Question: Describe the condition in detail:
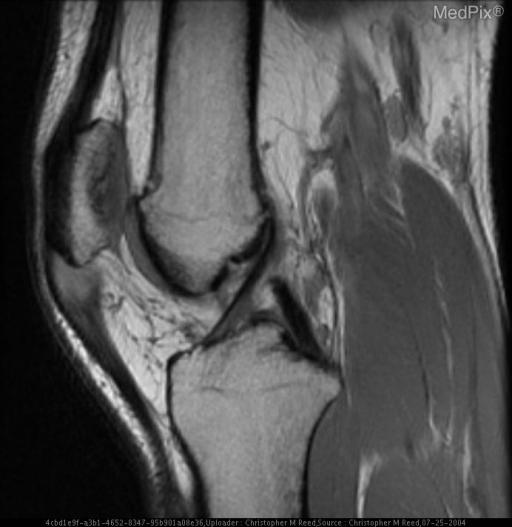
Answer: The disease is discussed as: Patellar tendinosis, also known as Jumper's Knee, is the result of micro and partial macro-tearing of patellar tendon fibers, usually due to repetitive running and/or jumping (Basketball, Football, and Volleyball). Either the patellar or tibial enthesis may be involved; however the condition is most often associated with patellar attachment involvement. Treatment is generally conservative.